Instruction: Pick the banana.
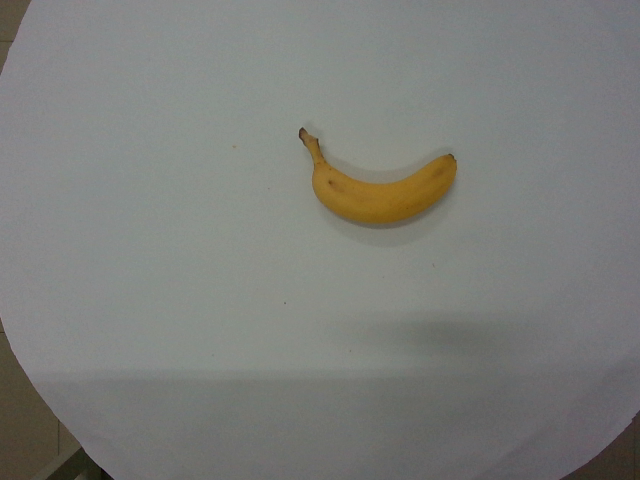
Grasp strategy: vertical